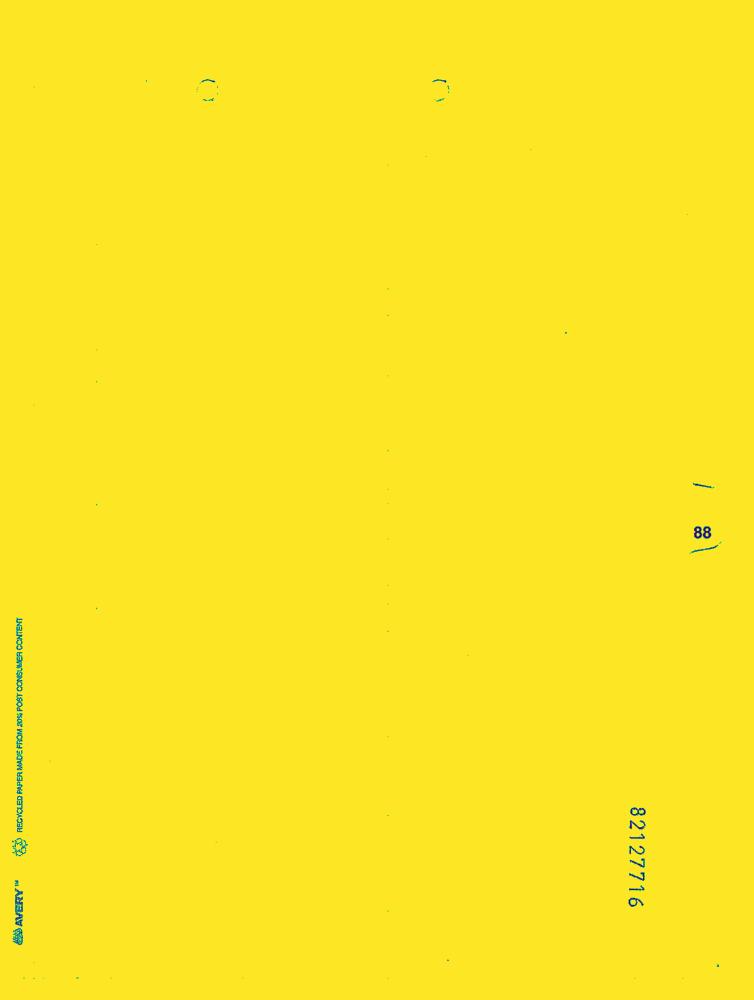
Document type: Letter-Doc